Question: What is the estimated tax bill amount according to the document?
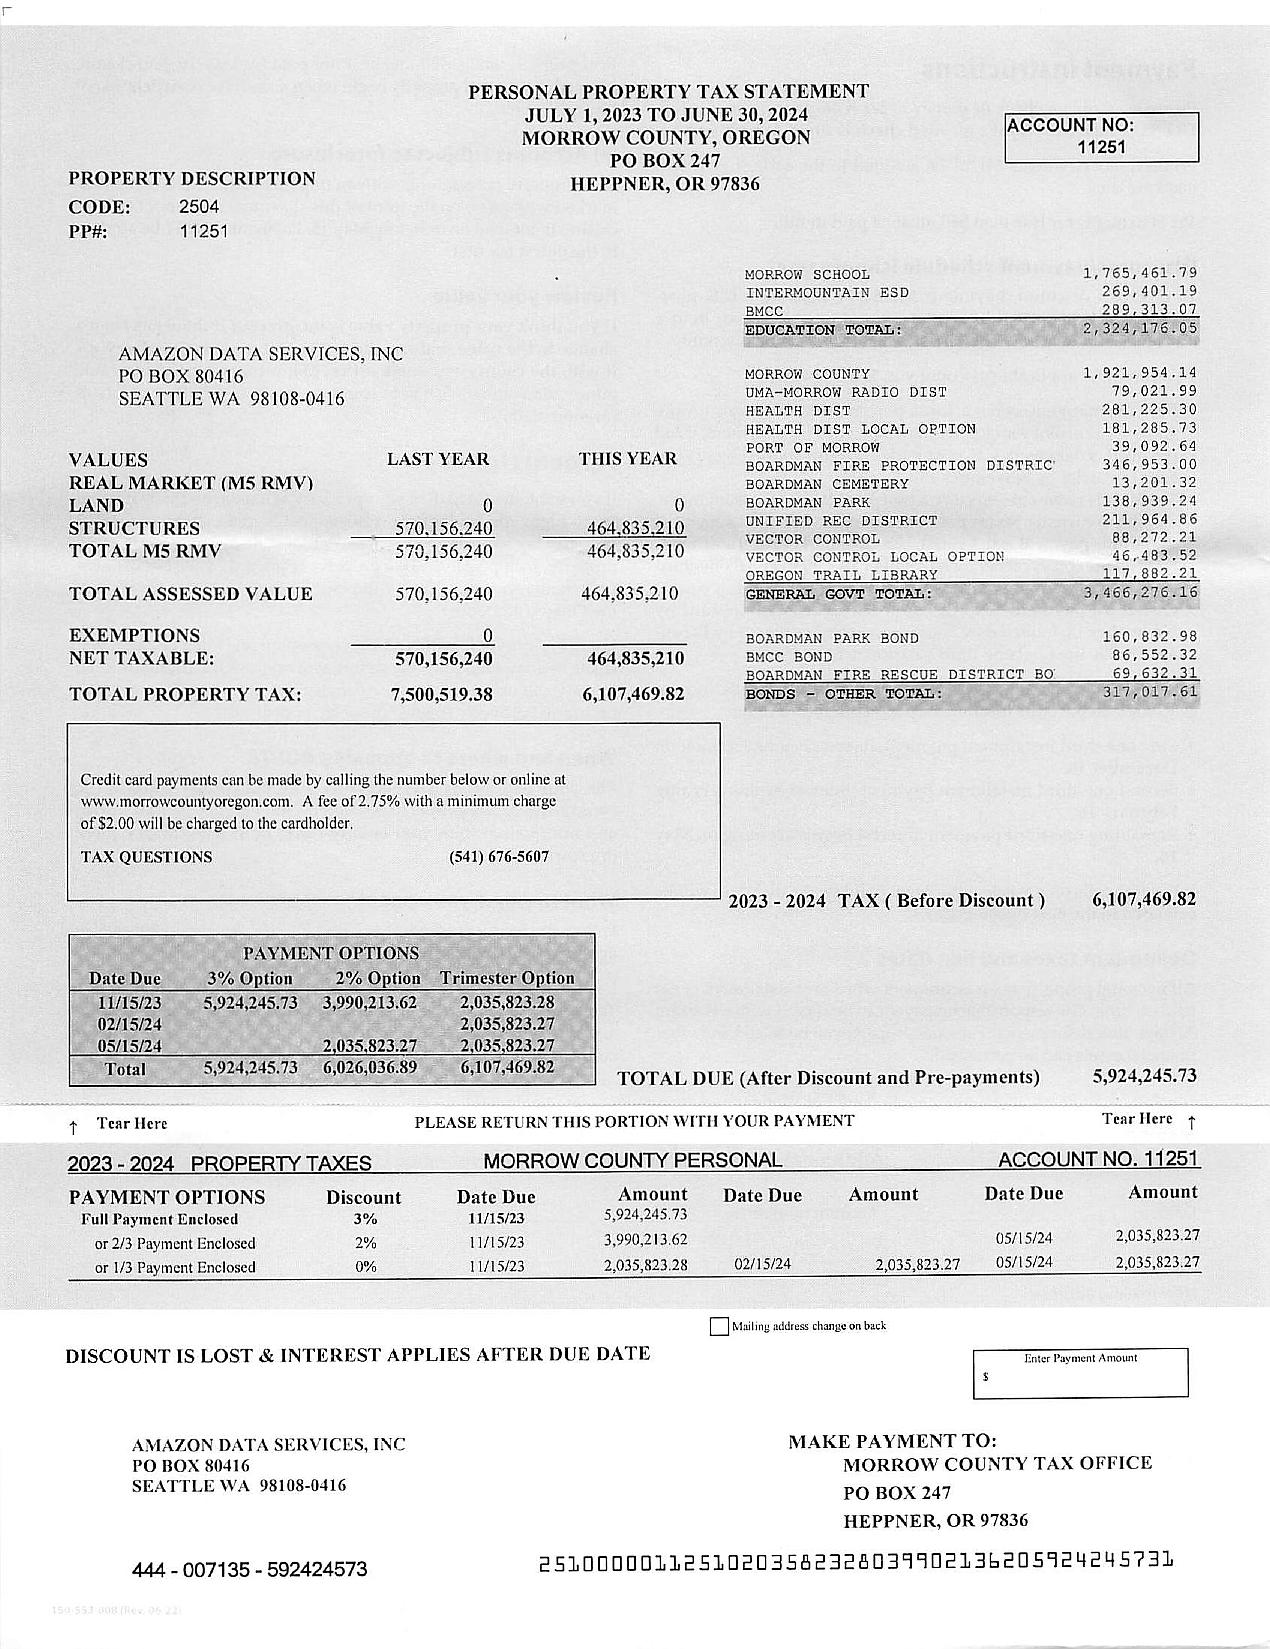
Answer: "6,107,469.82"